Question: What appears to be the issue?
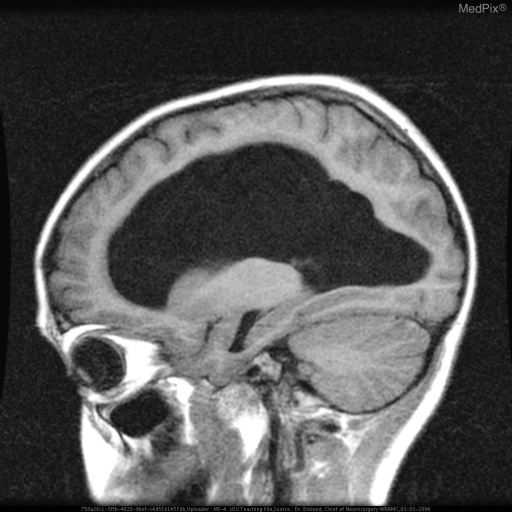
Answer: The findings suggest Symmetric severe dilation of the third and lateral ventricles.  Fourth ventricle is of normal size and contour.  There is obliteration of Sylvian aqueduct by an enlarged and convex portion of the superior tectal plate.   There is no reliable evidence of parenchymal enhancement here or otherwise.  There is a linear increased FLAIR signal noted around the lateral ventricles suggestive of transependymal pressure or CSF flow.  The orbits, skull base and pituitary fossa are all WNL.  Normal intracranial flow void seen. Symmetric severe dilation of the third and lateral ventricles.  Fourth ventricle is of normal size and contour.  There is obliteration of Sylvian aqueduct by an enlarged and convex portion of the superior tectal plate.   There is no reliable evidence of parenchymal enhancement here or otherwise.  There is a linear increased FLAIR signal noted around the lateral ventricles suggestive of transependymal pressure or CSF flow.  The orbits, skull base and pituitary fossa are all WNL.  Normal intracranial flow void seen.. The patient might have a history of Pt is a 10 y/o bright male with a h/o developmental tremor and some degree of gait asymmetry/ right toe flat walking with a short h/o new onset severe headache with associated loss of balance leading to fall, no LOC.  Previous hx unknown..